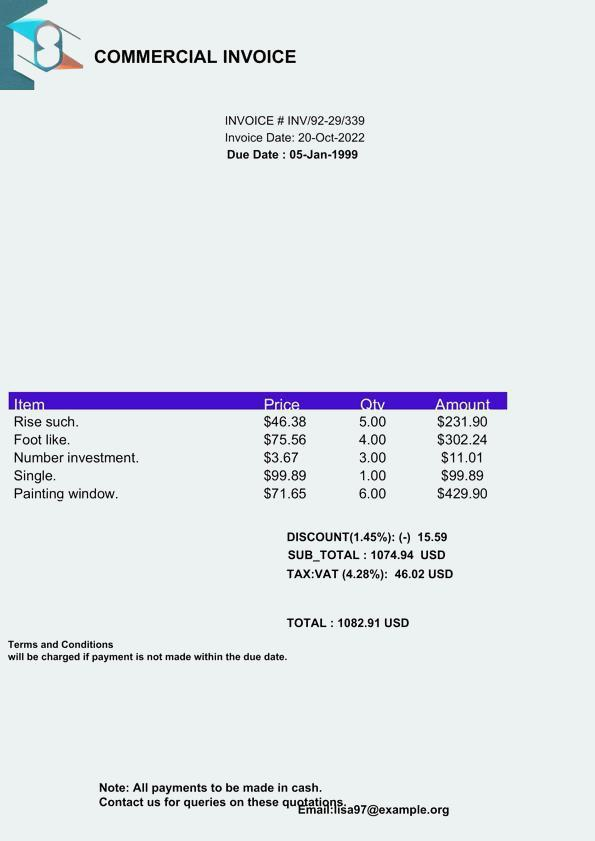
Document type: Invoice